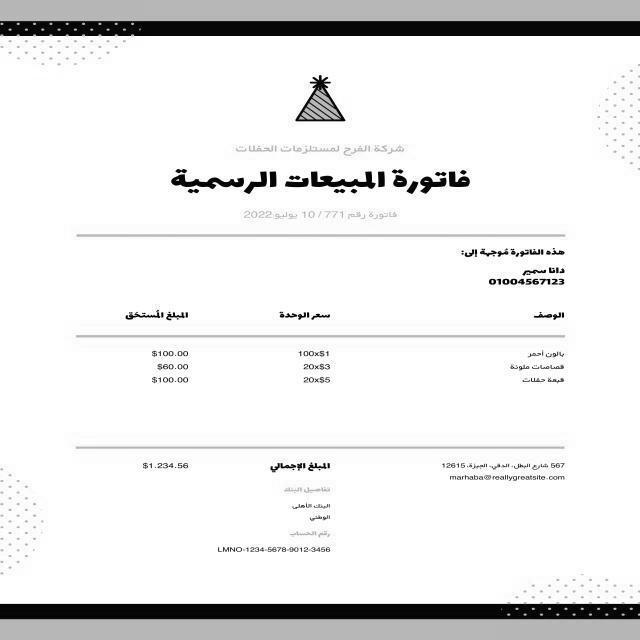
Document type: Invoice